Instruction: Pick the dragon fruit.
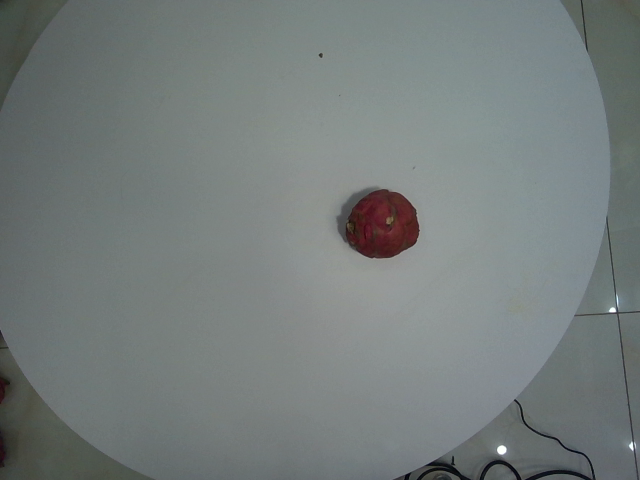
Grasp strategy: vertical